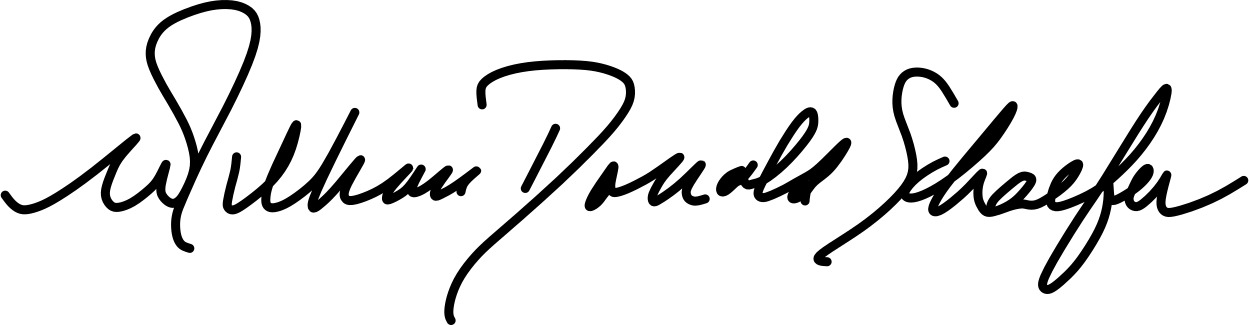
Signature of: william donald schaefer